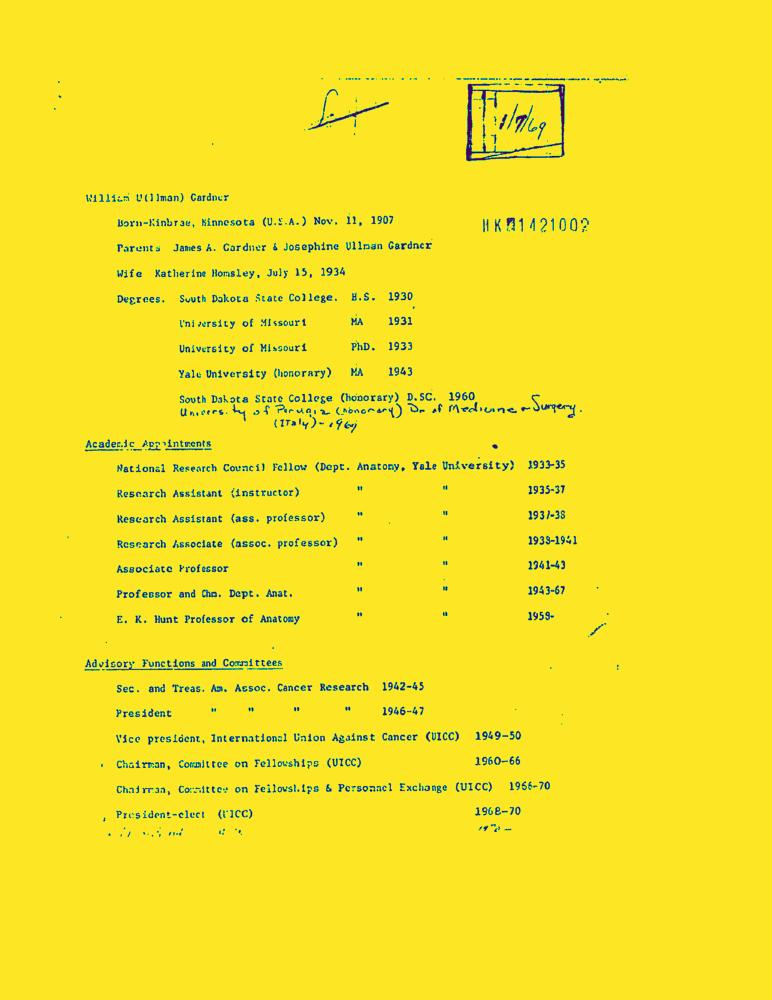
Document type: Resume-Doc